Question: What is the date of the hearing as scheduled in the document?
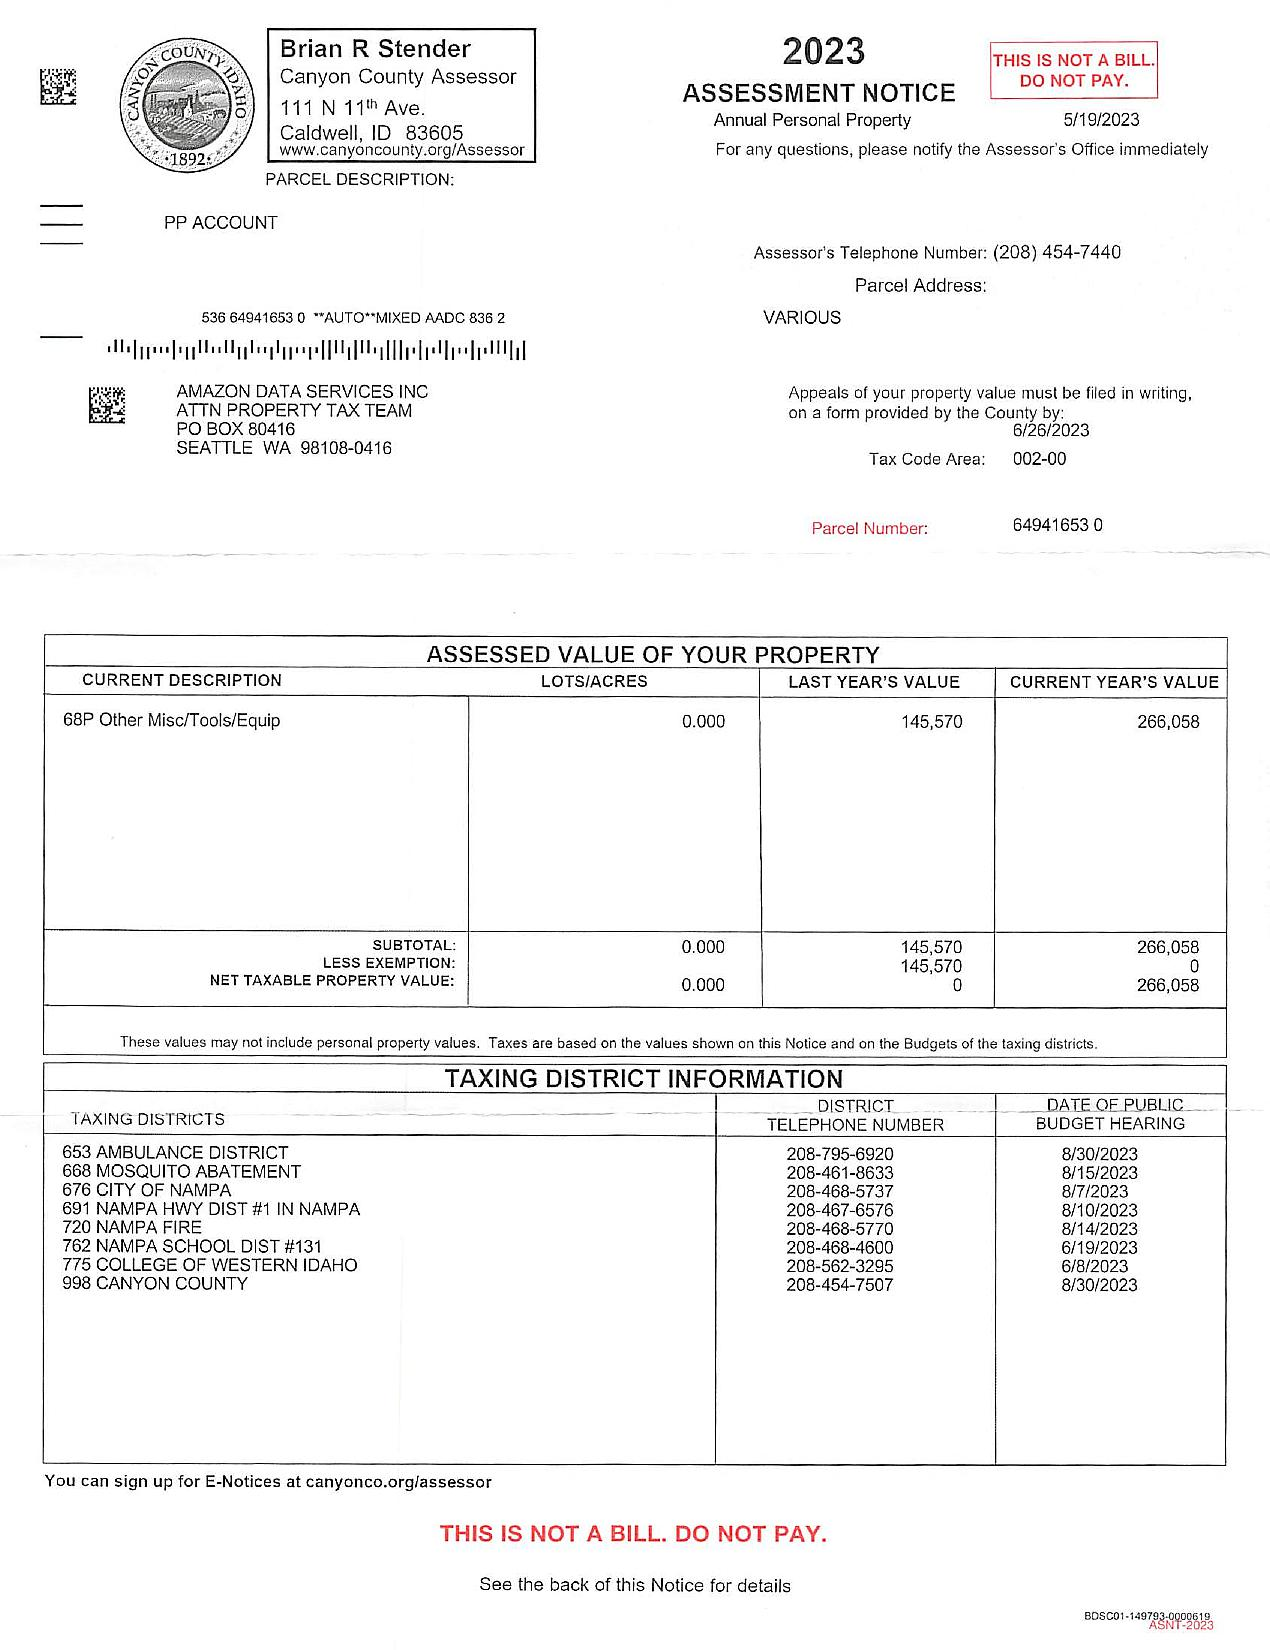
Answer: "{'653 AMBULANCE DISTRICT': '8/30/2023', '668 MOSQUITO ABATEMENT': '8/15/2023', '676 CITY OF NAMPA': '8/7/2023', '691 NAMPA HWY DIST #1 IN NAMPA': '8/10/2023', '720 NAMPA FIRE': '8/14/2023', '762 NAMPA SCHOOL DIST #131': '6/19/2023', '775 COLLEGE OF WESTERN IDAHO': '6/8/2023', '998 CANYON COUNTY': '8/30/2023'}"